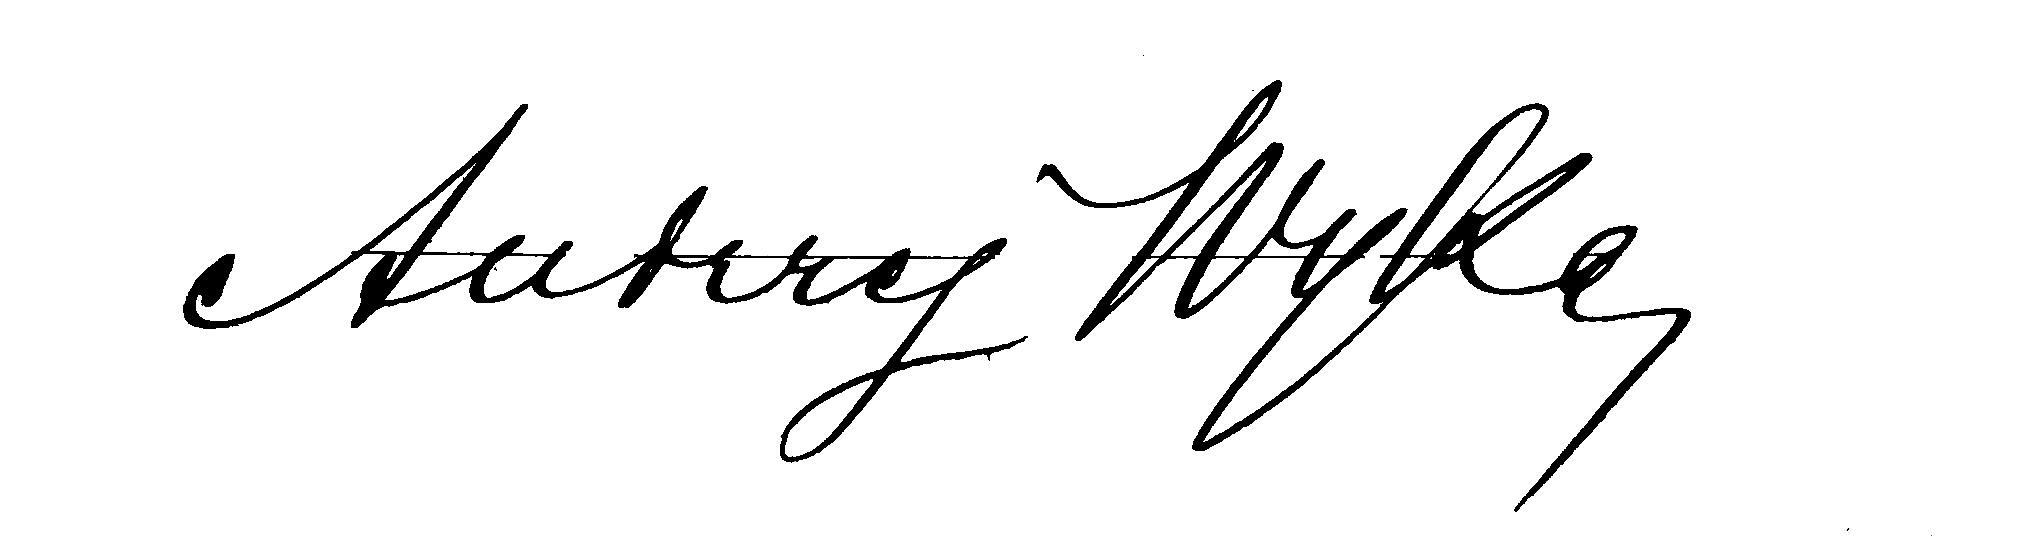
Signature of: andrzej wyka